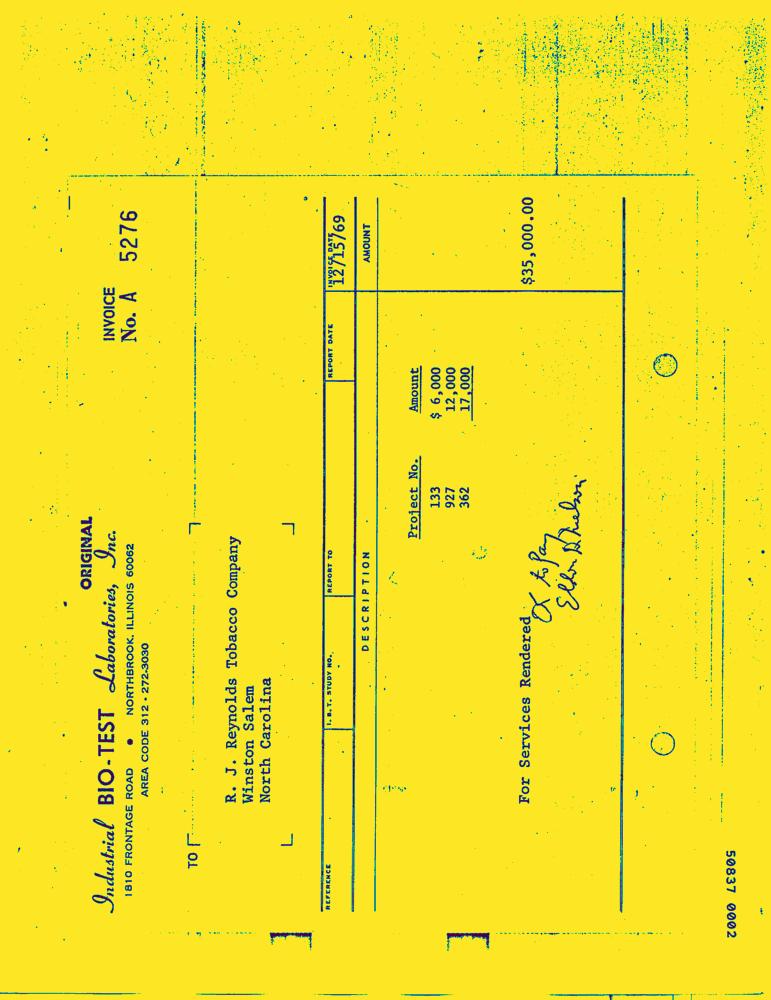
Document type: Invoice-Doc